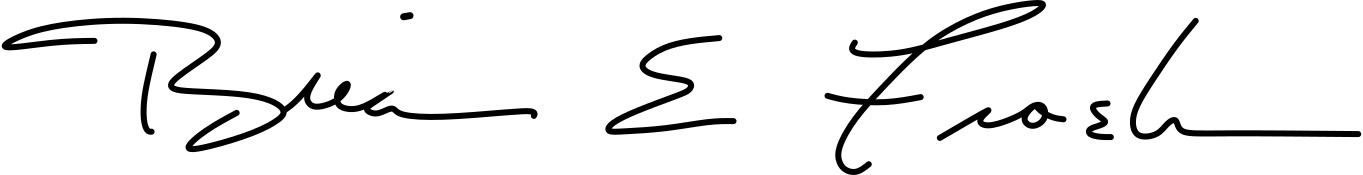
Signature of: brian e frosh